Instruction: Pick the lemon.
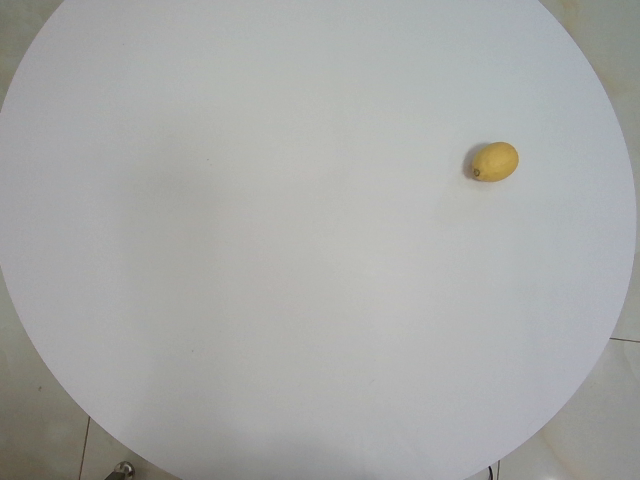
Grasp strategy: vertical